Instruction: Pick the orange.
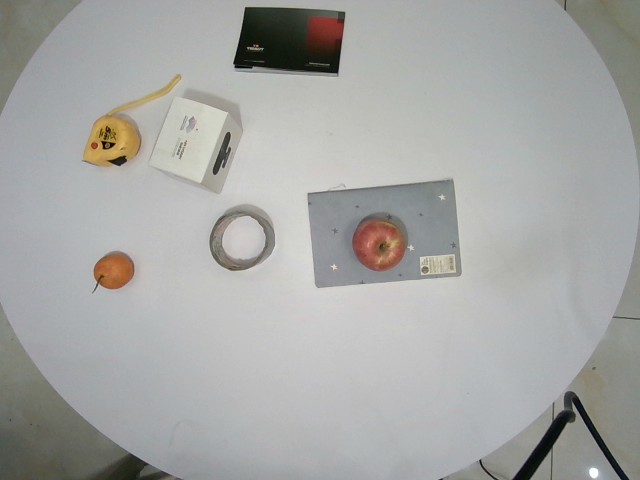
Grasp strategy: vertical